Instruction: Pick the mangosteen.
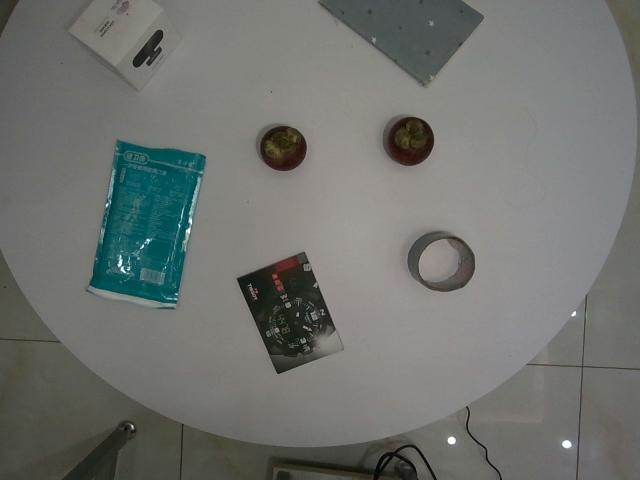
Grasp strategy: vertical